Question: What is the name of the tenant mentioned in the document?
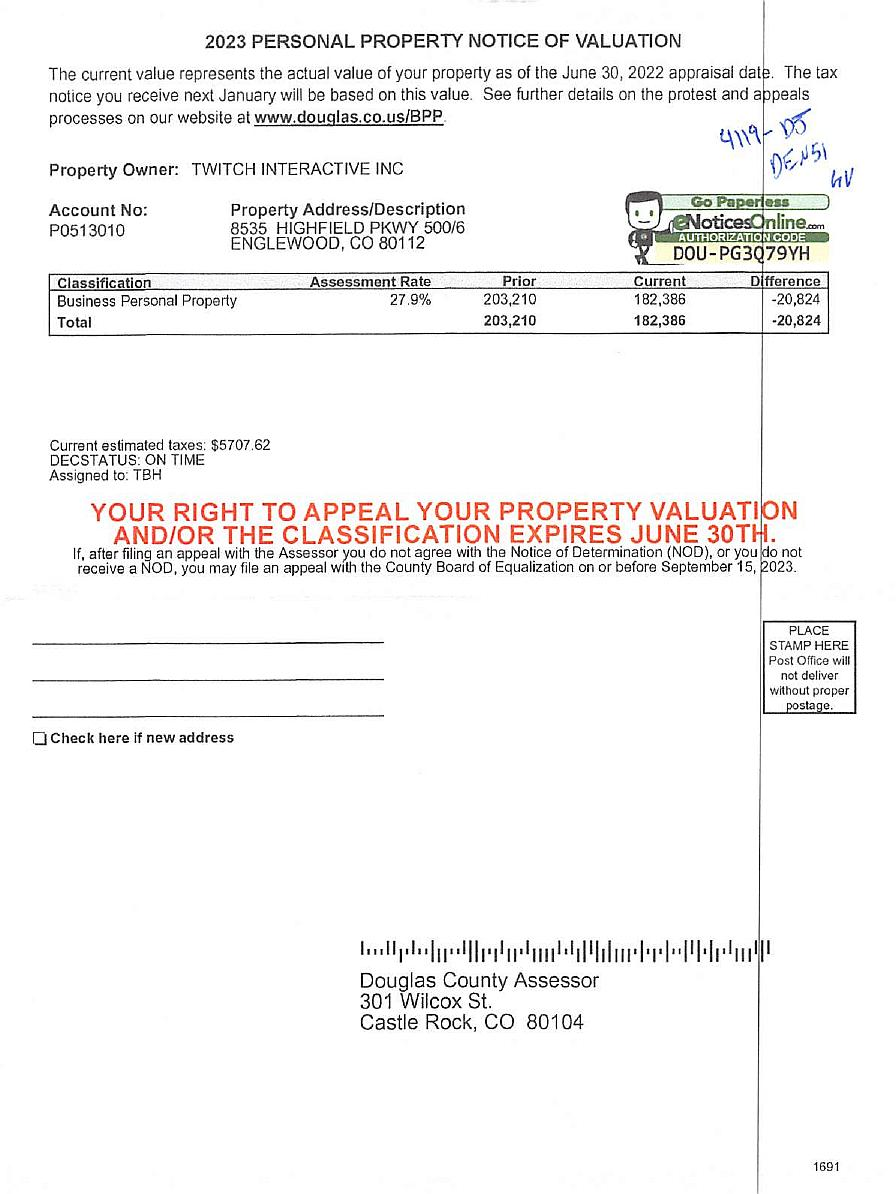
Answer: "TWITCH INTERACTIVE INC"